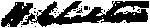
Signature of: horace chilton